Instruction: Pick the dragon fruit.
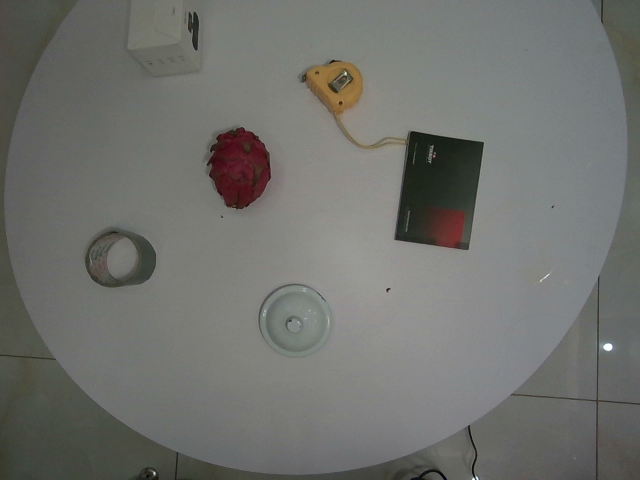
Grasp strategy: vertical